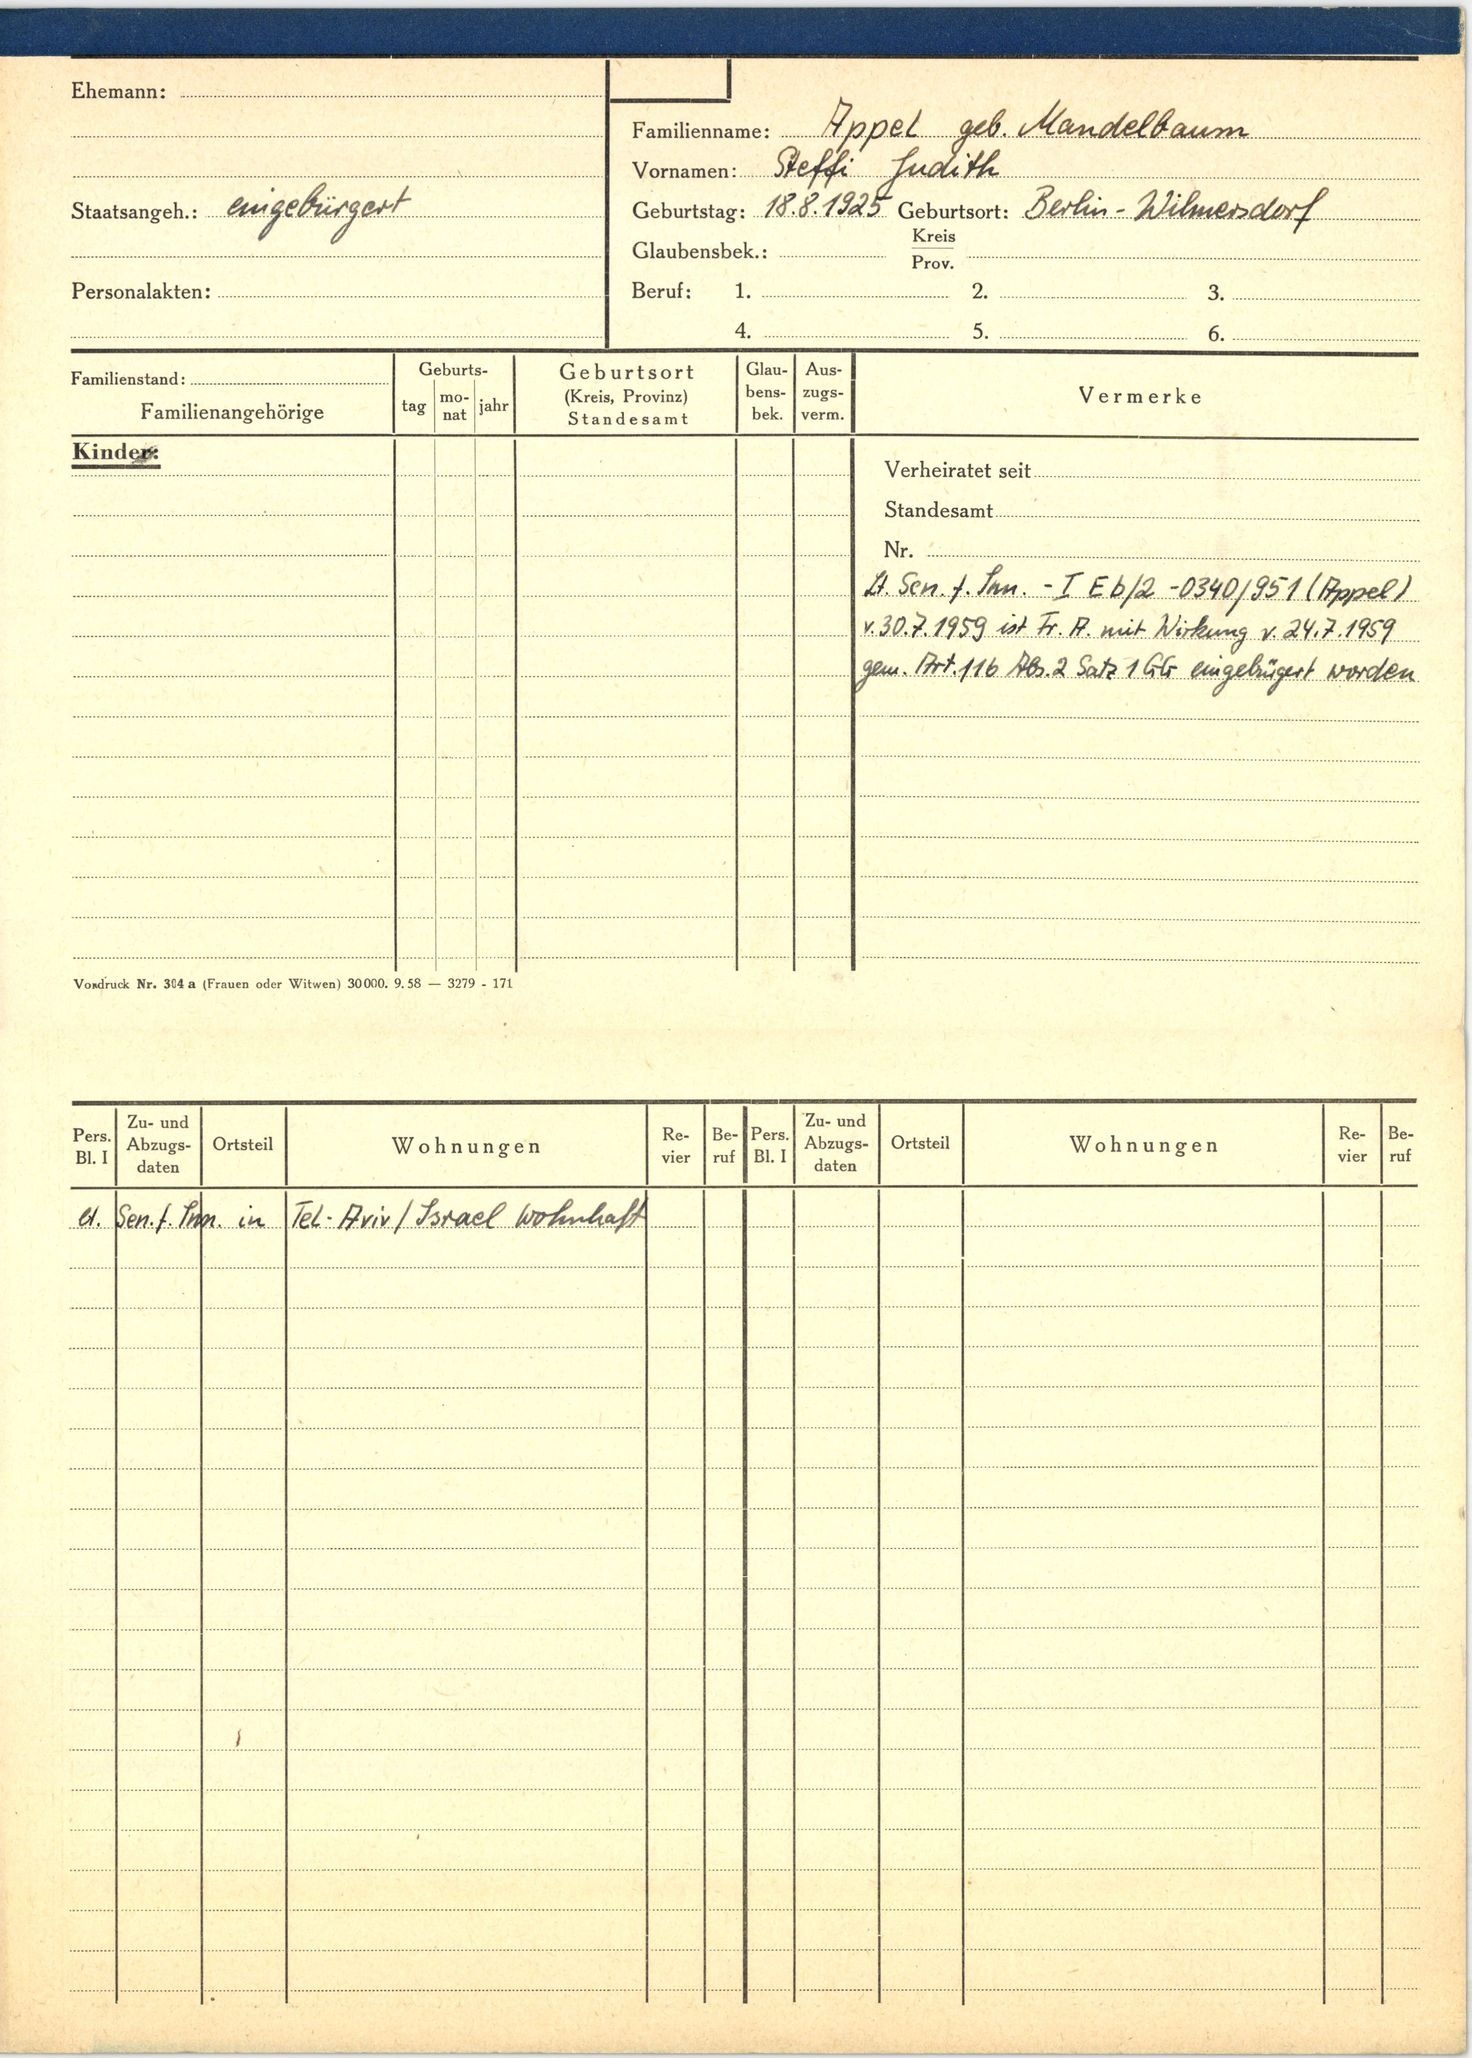
Appel geb. Mandelbaum